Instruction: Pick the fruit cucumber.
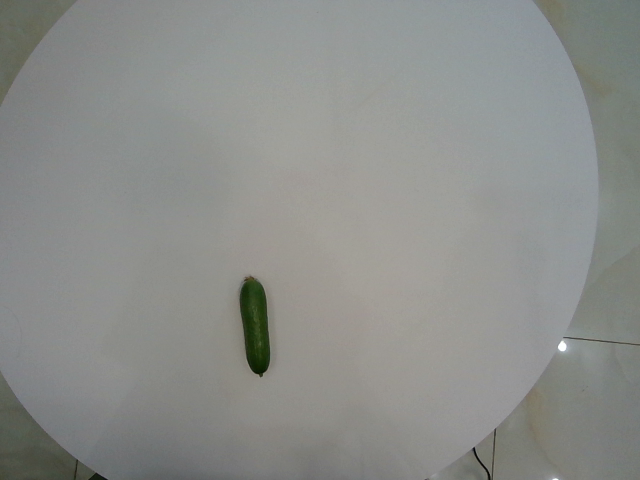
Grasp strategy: vertical